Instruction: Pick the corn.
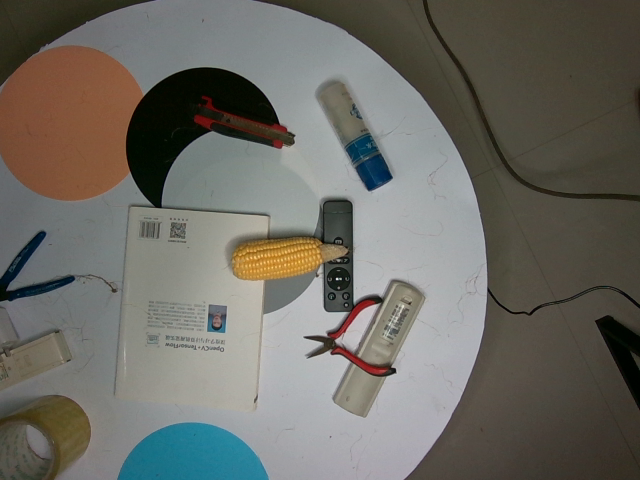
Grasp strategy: vertical